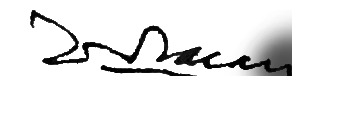
Signature of: jacques lacan